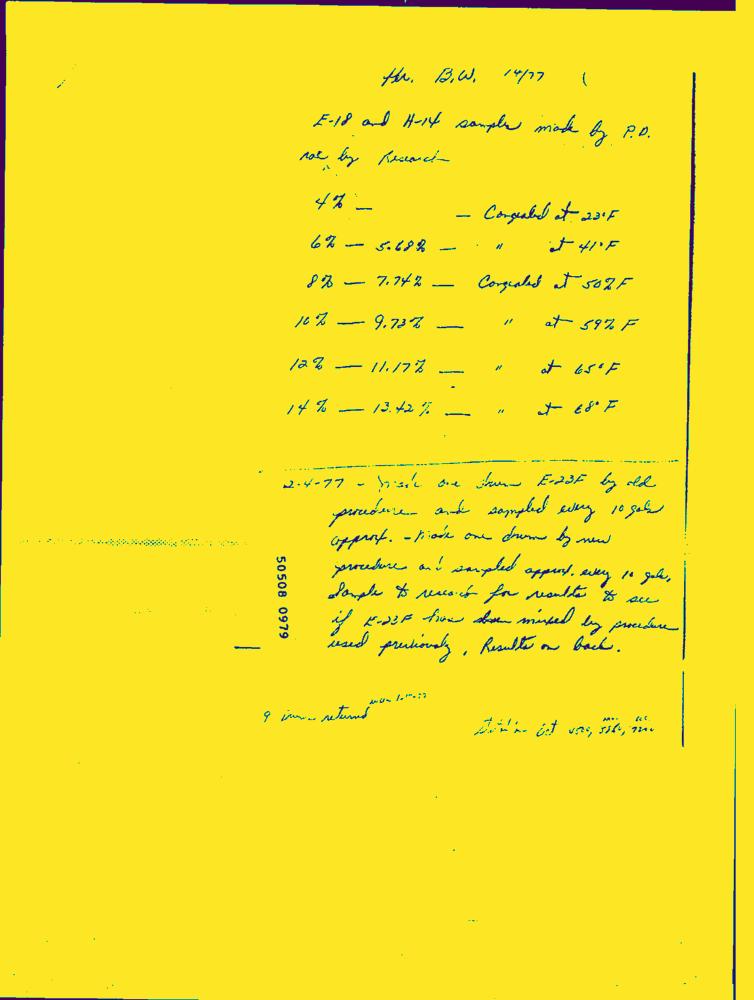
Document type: Hand-Written